Question: What is the potential diagnosis?
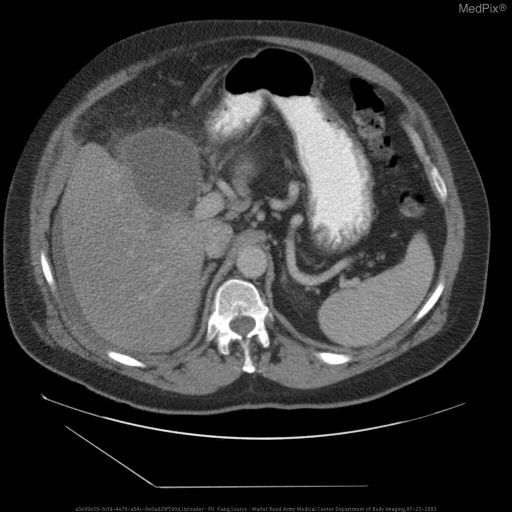
Answer: The possible diagnosis includes biliary leak, status post laparoscopic cholecystectomy.